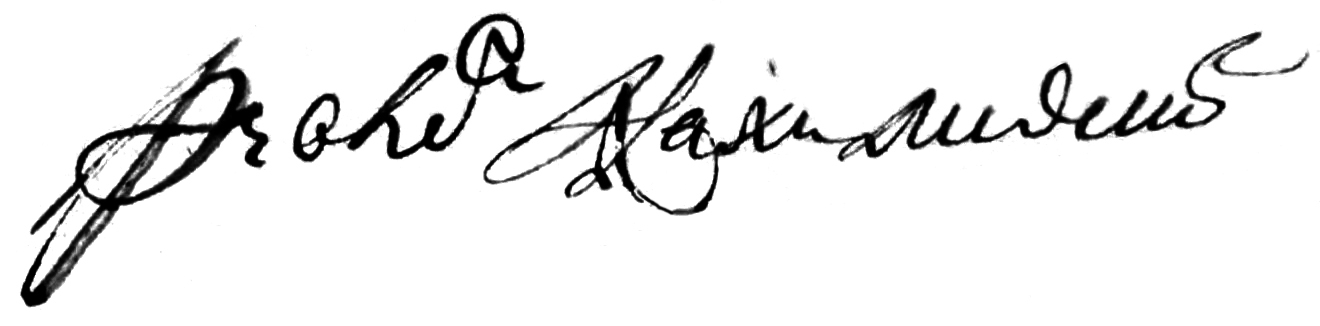
Signature of: fedir nahymovskiy